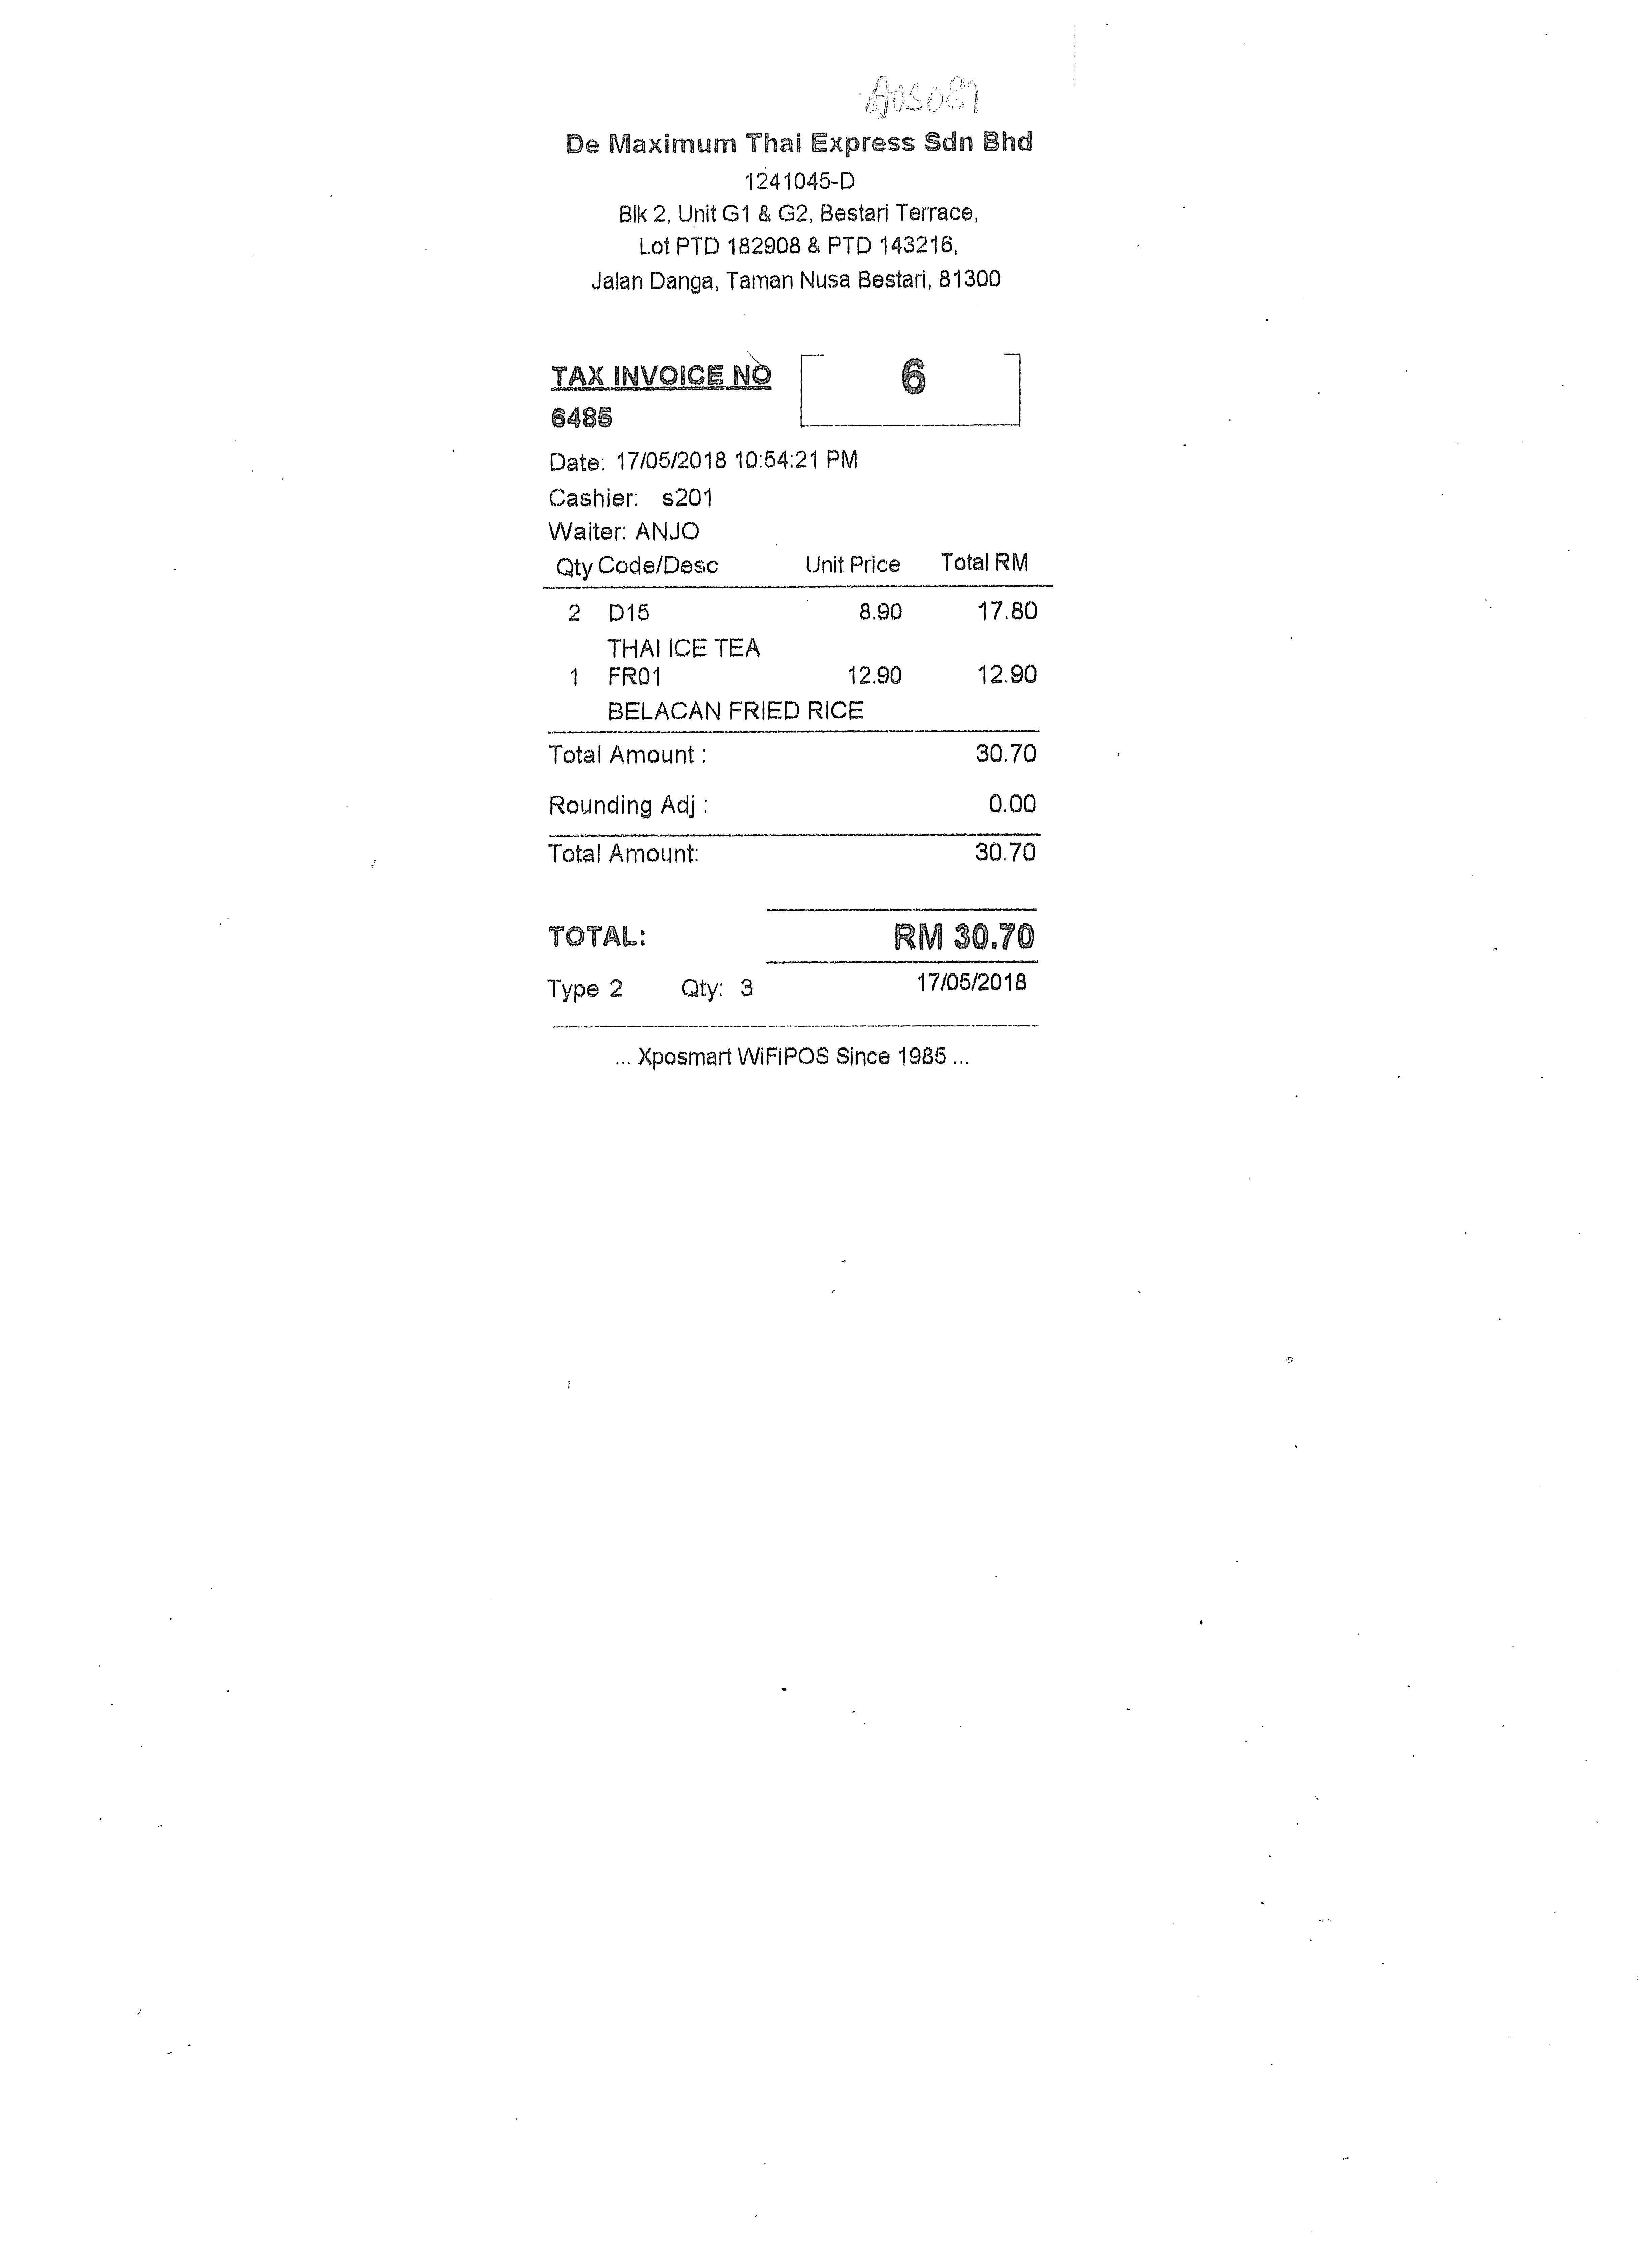
DE MAXIMUM THAI EXPRESS SDN BHD
1241045-D
BLK 2, UNIT G1 & G2, BESTARI TERRACE,
LOT PTD 182908 & PTD 143216,
JALAN DANGA, TAMAN NUSA BESTARI, 81300
TAX INVOICE NO
6485
6
DATE: 17/05/2018 10:54:21 PM
CASHIER: S201
WAITER: ANJO
QTY CODE/DESC
2
THAI ICE TEA
1
BELACAN FRIED RICE
TOTAL AMOUNT :
ROUNDING ADJ :
TOTAL AMOUNT:
TOTAL:
TYPE 2
...XPOSMART WIFIPOS SINCE 1985...
UNIT PRICE
TOTAL RM
8.90
17.80
12.90
12.90
D15
FR01
30.70
0.00
30.70
RM 30.70
QTY: 3
17/05/2018